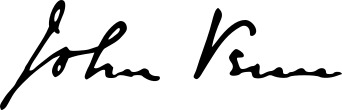
Signature of: john venn